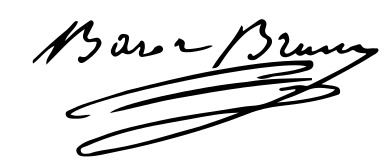
Signature of: jean baptiste bruny